Question: How is the history relevant to the case?
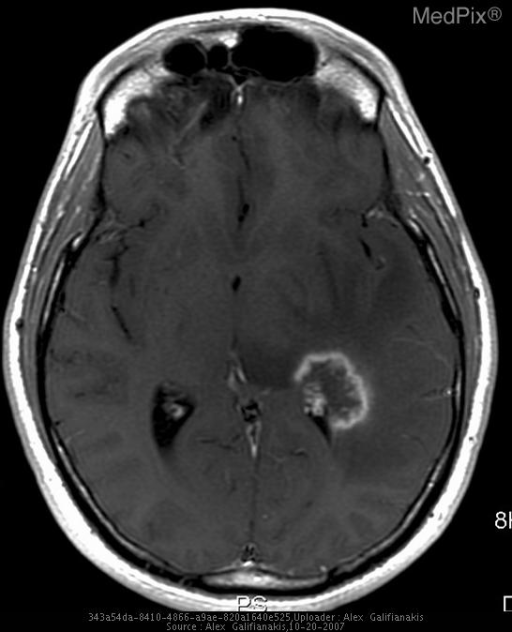
Answer: The patient's history of The patient is a 25 year old man who initially presented s/p snow mobile accident with multiple hemorrhagic contusions.  On initial evaluation, the patient was incidentally noted to have a left temporal Arteriovenous Malformation.  This AVM was subsequently treated with Gamma Knife therapy.  The patient now presents 12 months later with no complaints for routine follow up. is key in understanding the case.